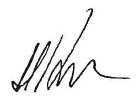
Signature of: henryk kowalczyk